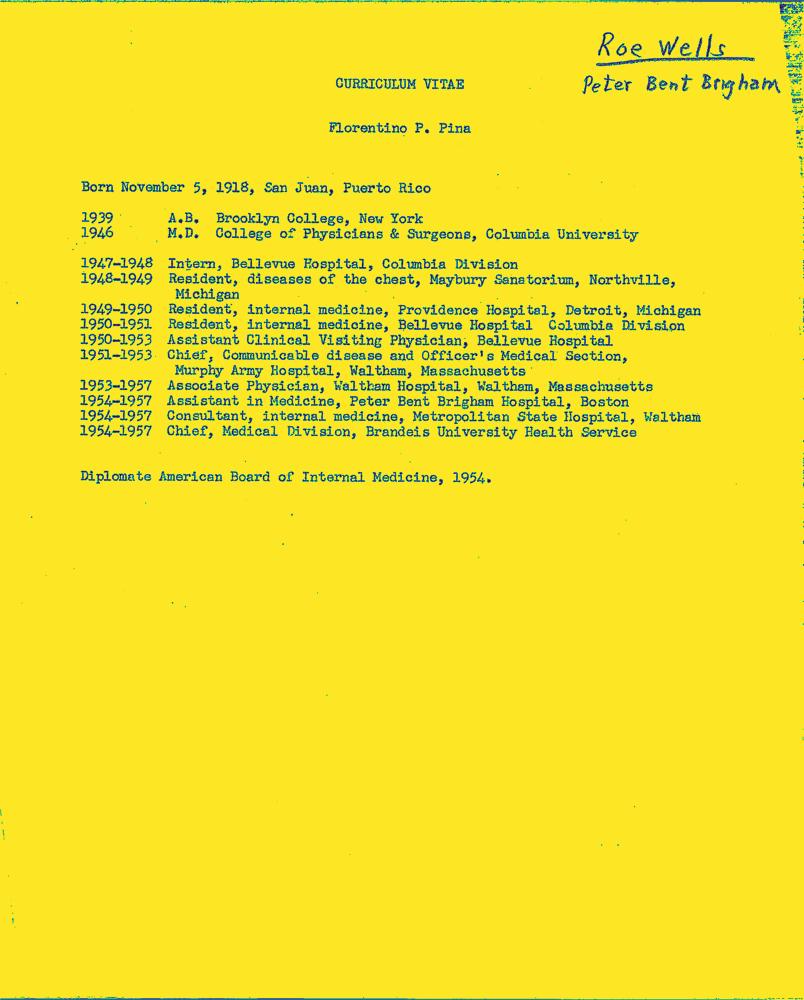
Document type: Resume-Doc